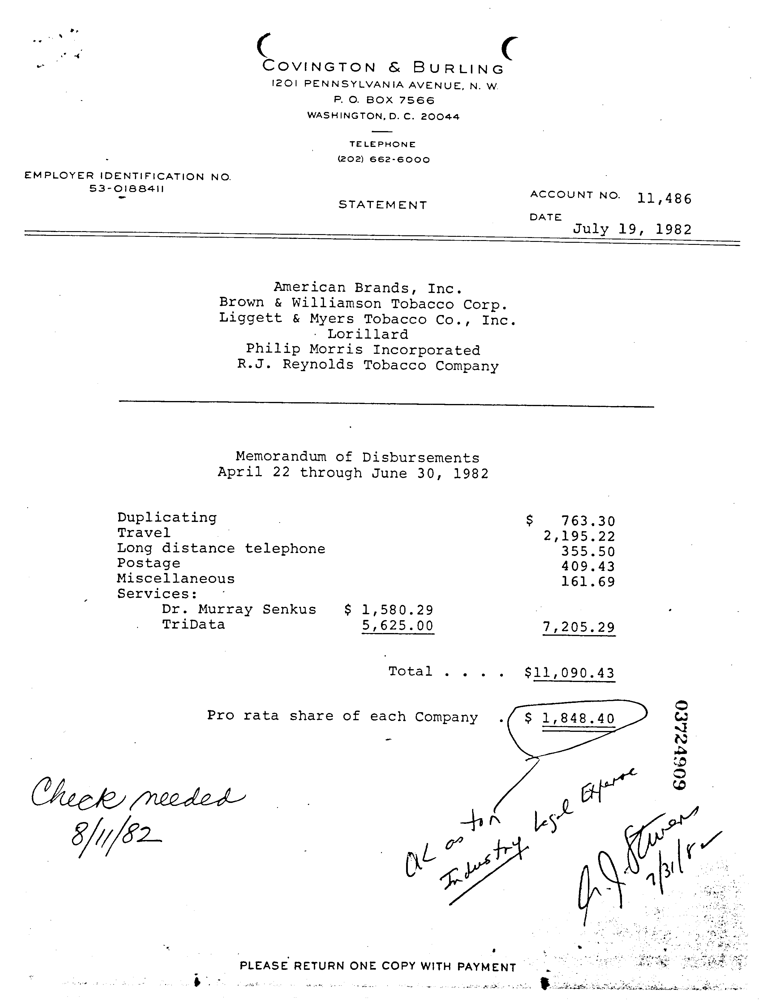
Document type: Invoice